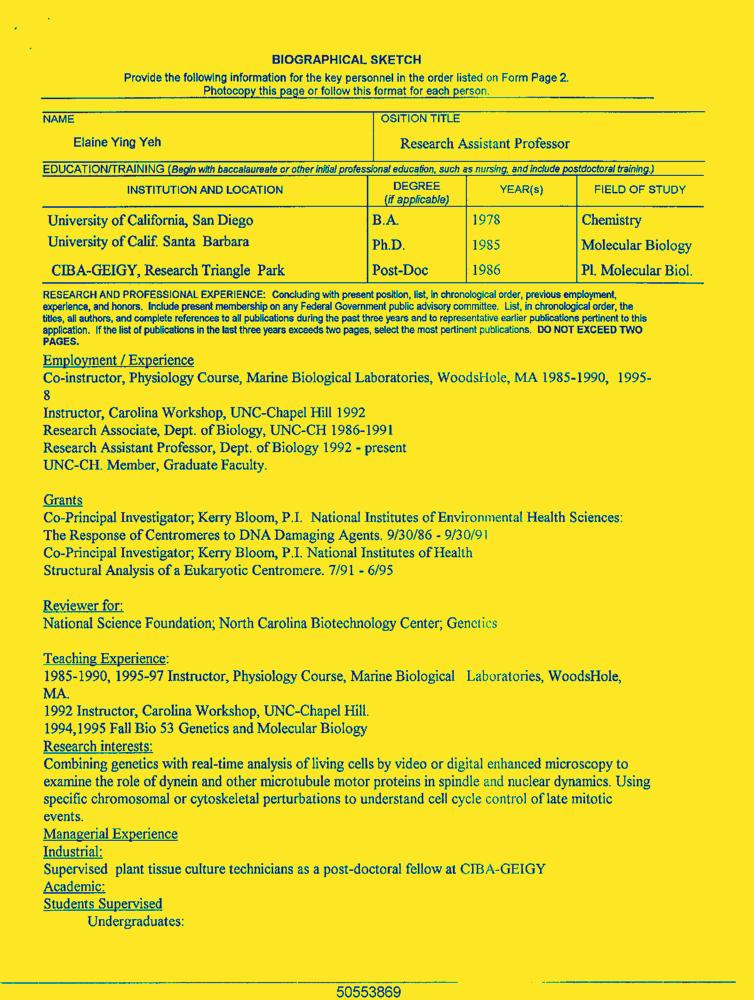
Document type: Resume-Doc